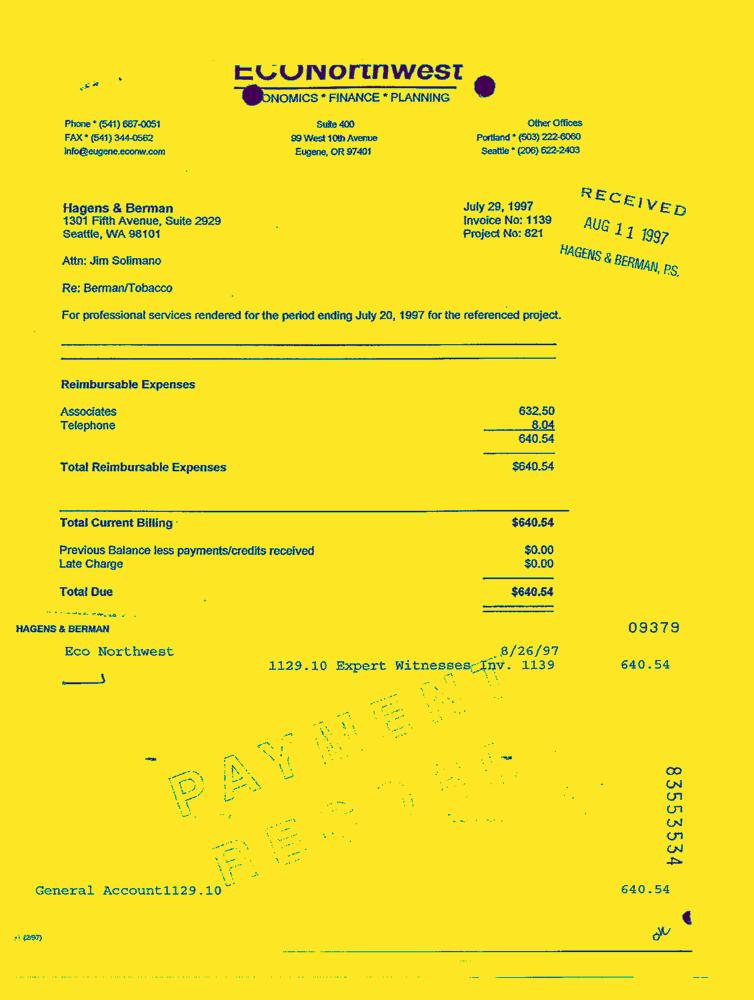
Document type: Invoice-Doc